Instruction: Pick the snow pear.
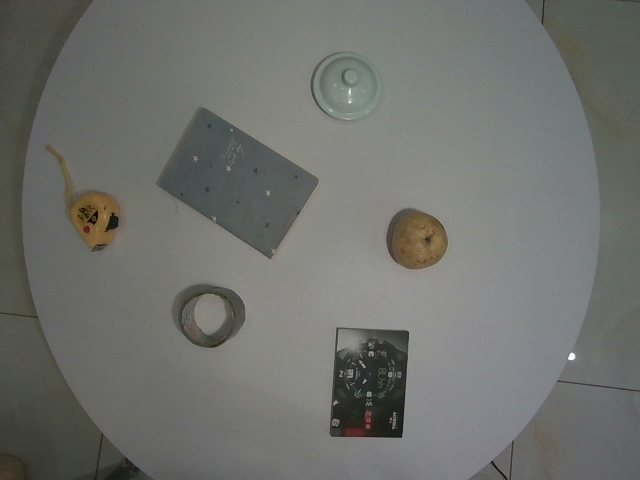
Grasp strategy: vertical